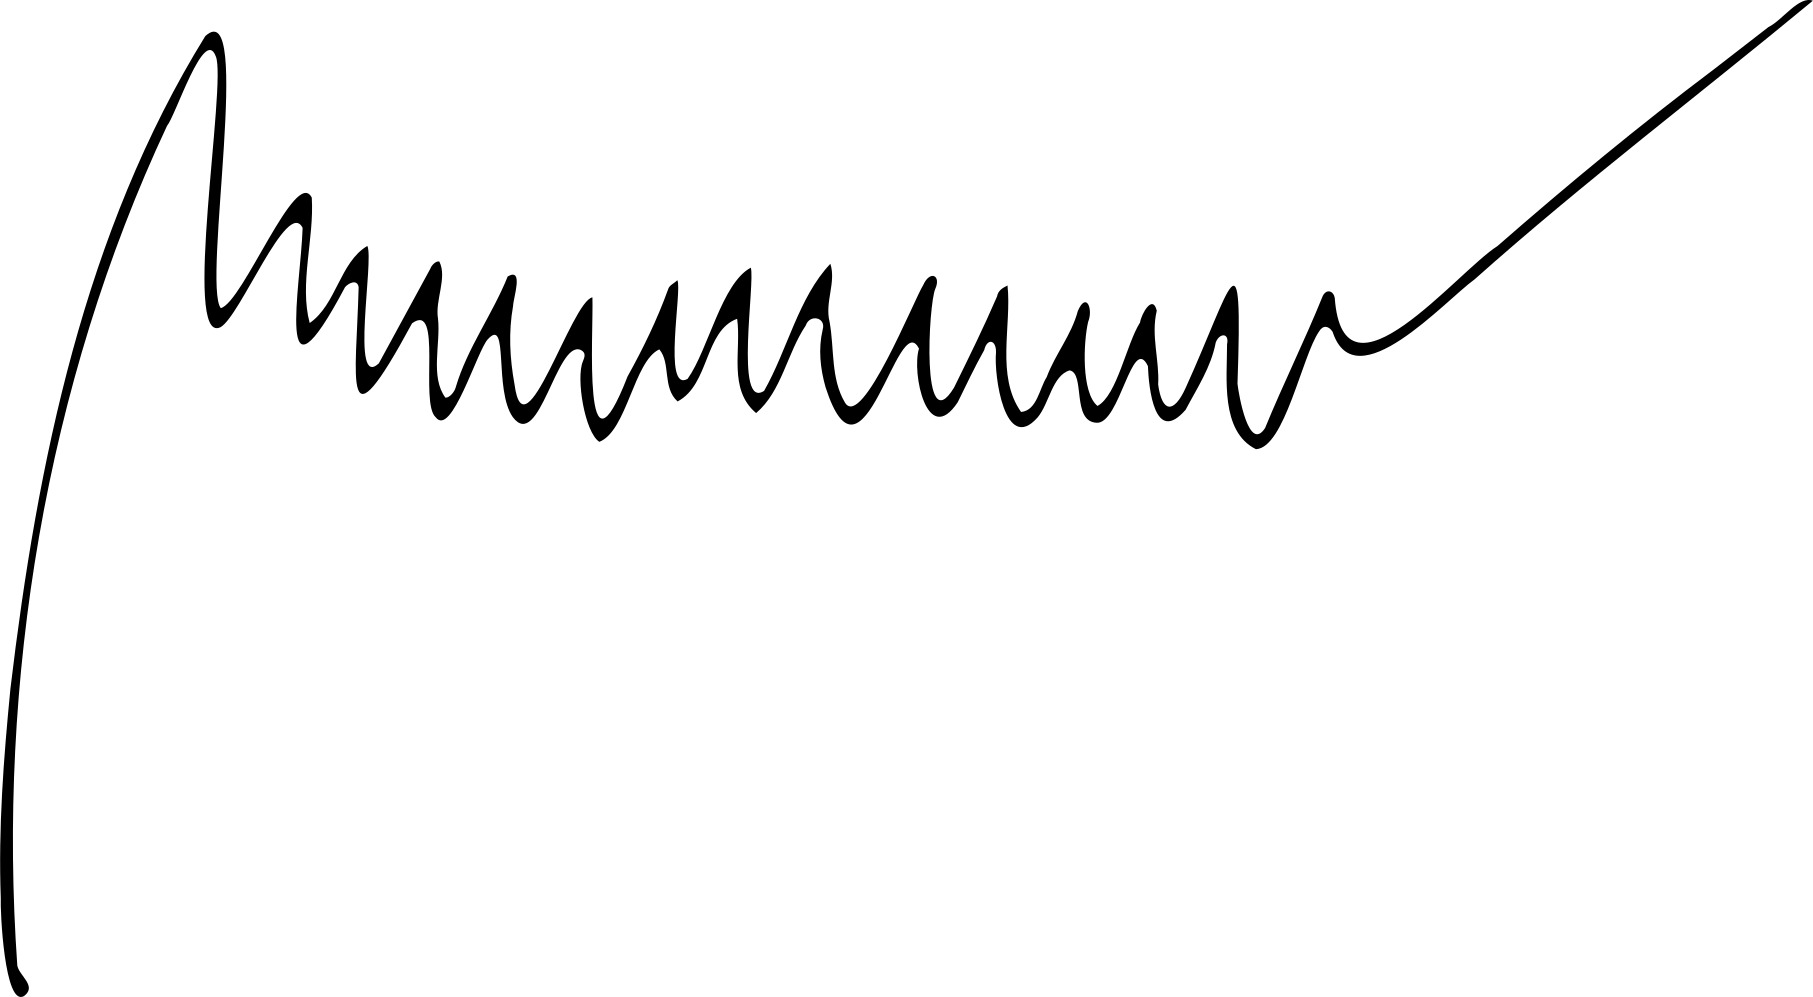
Signature of: nicolás maduro